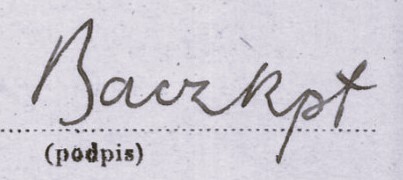
Signature of: karol bacz